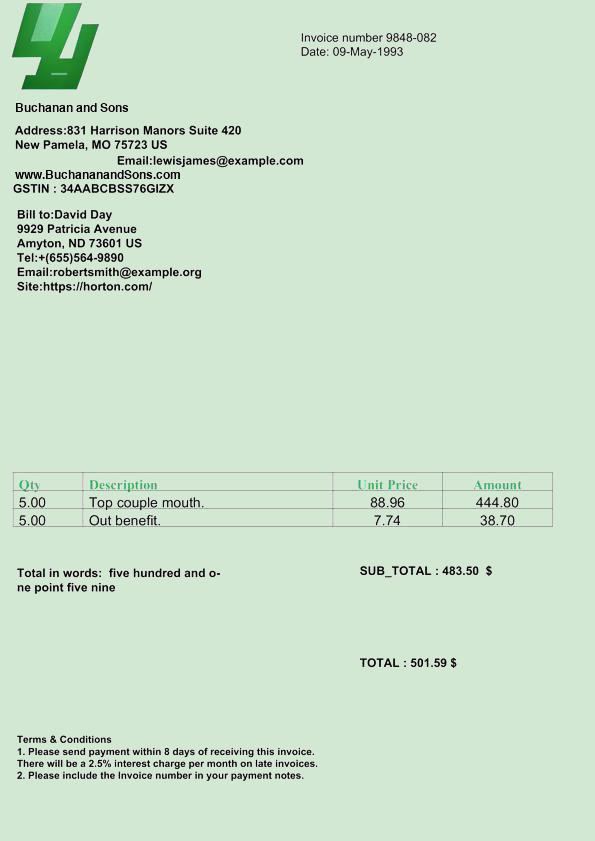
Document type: Invoice